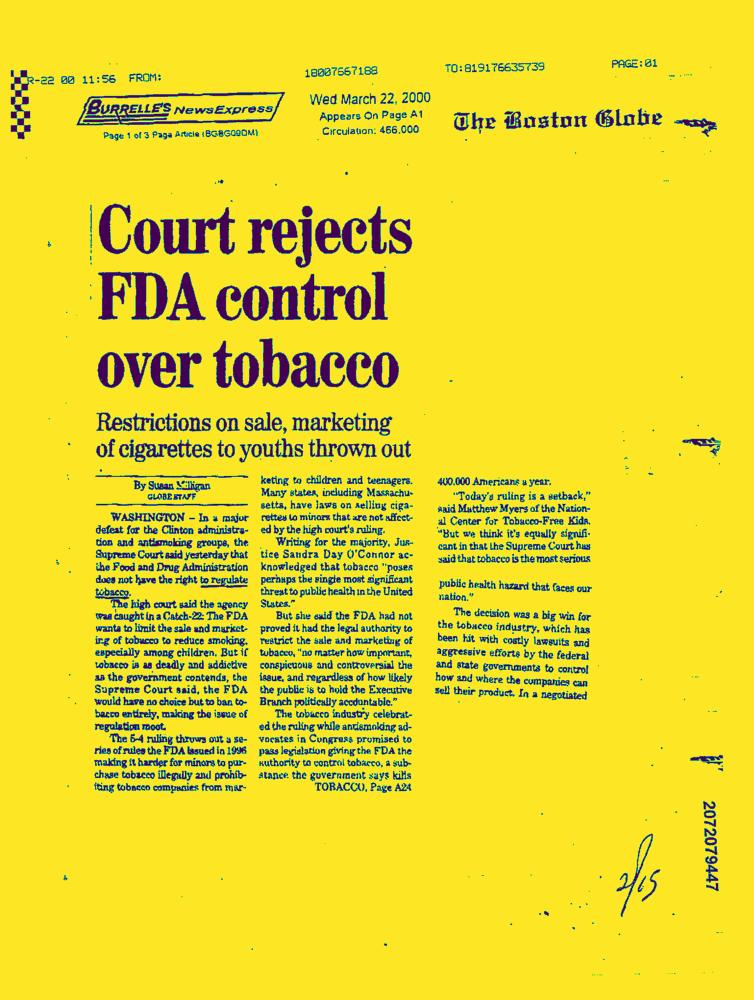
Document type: News-Article